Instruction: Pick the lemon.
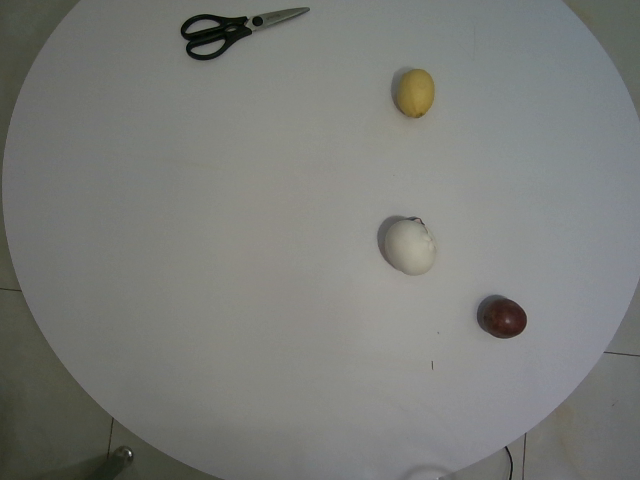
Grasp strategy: vertical